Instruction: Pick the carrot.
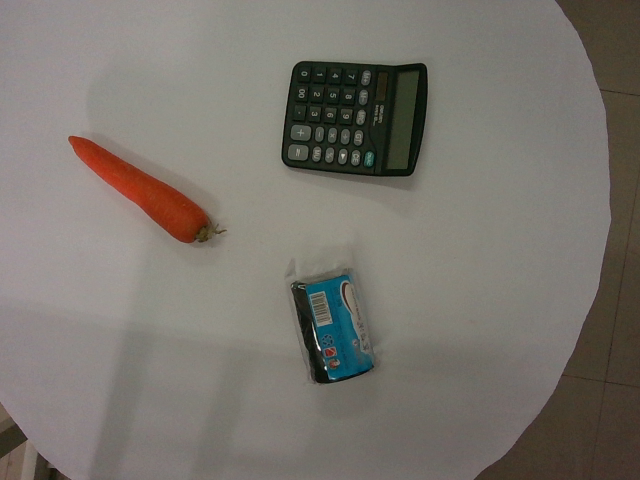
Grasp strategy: vertical